Question: Explain the disease:
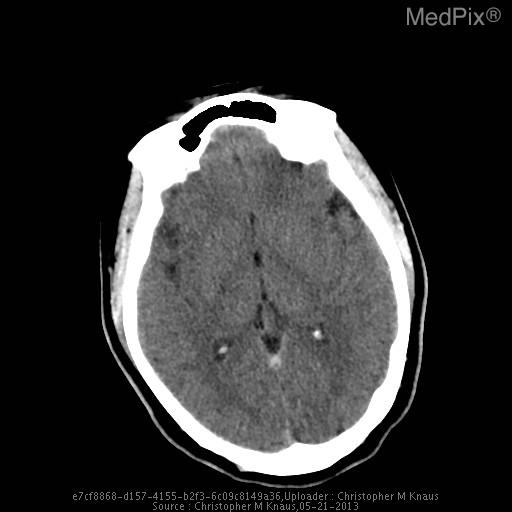
Answer: The disease is discussed as: Venous sinus thrombosis is caused by thrombus formation in the dural venous sinuses or cerebral veins.  It is an uncommon disorder (2-7 per million) which can have serious complications.  Causal factors include local (regional infection, trauma, neoplasm) and systemic (dehydration, hypercoagulable states, pregnancy, oral contraceptives).  Clinical presentation includes headache, neurologic deficits or seizures.  The superior sagittal sinus is most commonly affected, followed by the transverse and sigmoid sinuses.  Complications include venous infarcts, intracerebral hemorrhage and intracranial hypertension.

On noncontrast CT, the thombosed sinus is usually hyperdense.  This is nonspecific as dehydrated patients, adjacent subdural or subarachnoid hemorrhage or elevated hematocrit can cause increased sinus attenuation.  On contrast enhanced CT, the empty delta sign is a central defect from thrombus surrounded by contrast enhanced blood.  On MRI, absence of a flow void or abnormal signal within the sinus is seen.

MR venography with two-dimensional time-of-flight is used due to high sensitivity for slow flow compared to 3D TOF.  Contrast enhanced MRV improves visualization of small vessels.  CT venography is a rapid and accurate method for evaluating the venous sinuses.  Disadvantages include ionizing radiation exposure and need for iodinated contrast material.